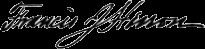
Signature of: francis j herron